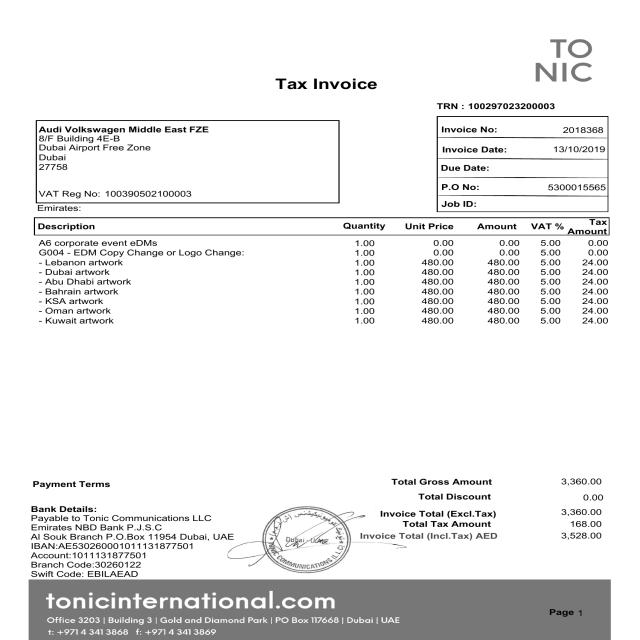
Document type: Invoice